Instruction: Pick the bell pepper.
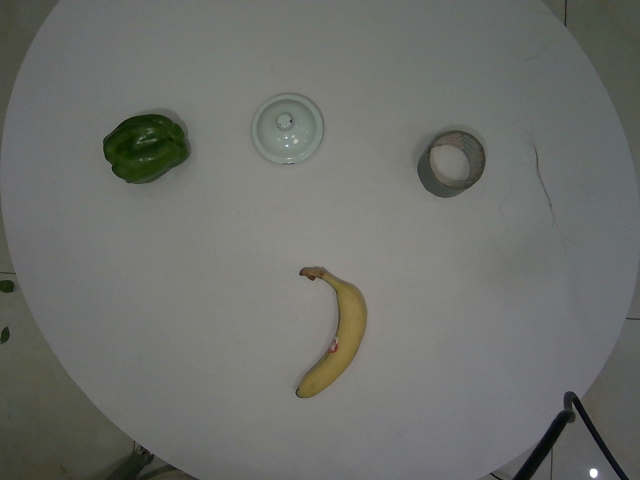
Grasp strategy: vertical